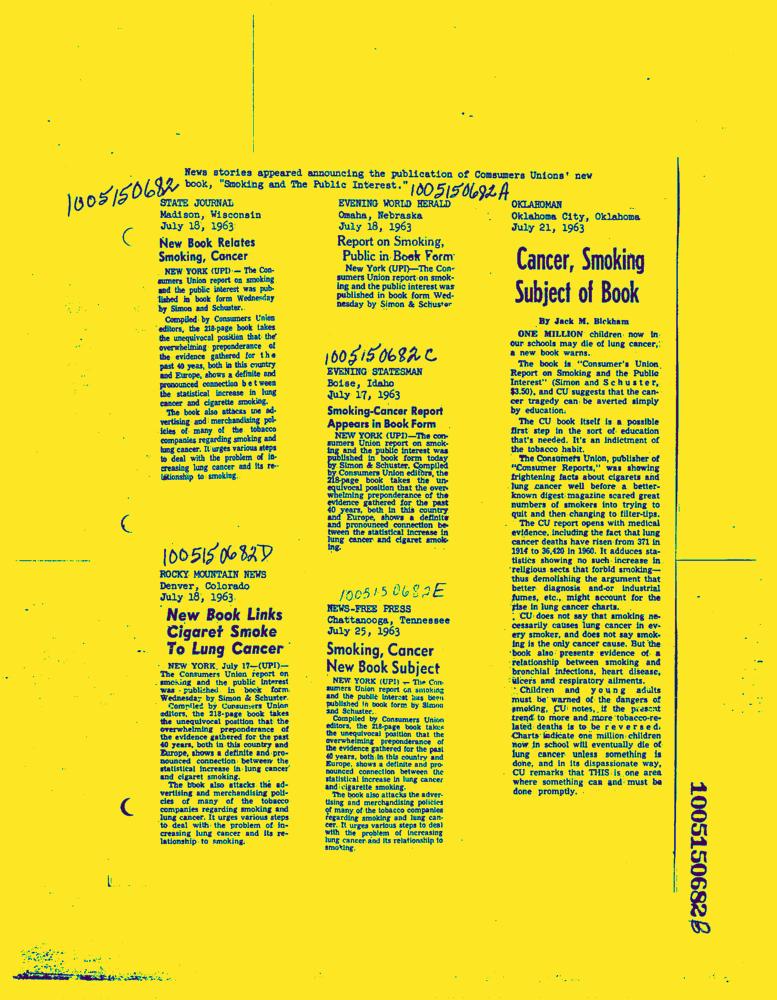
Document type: News-Article